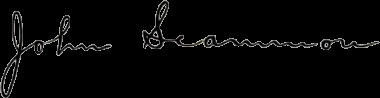
Signature of: john scammon